Patient: Male, age 20
A 20-year-old man presented to the ED of Hospital Regional Lambayeque on July 18, 2020. He denied any previous disease, but had been incarcerated for almost two years before admission. He presented for six months before admission with fever, productive cough, abdominal pain, nausea and weight loss. One week before admission, he initiated with colicky abdominal pain, nausea, vomiting, and anorexia for three days. One day before admission, abdominal pain turned into intense and diffuse, and fever, persistent vomiting, and absence of passage of flatus and feces were added.
 Physical examination at admission. The patient was emaciated and mildly dehydrated; blood pressure: 100/60 mmHg, respiratory rate: 20 breathes per minute, heart rate 136 beats per minute, temperature: 37.9  C, and oxygen saturation: 95% at room air. Absent breathe sounds and dullness in both lung bases. Tachycardia. Distended and painful abdomen, bowel sounds diminished in frequency, McBurney's and Blumberg's signs were positive. Awake and oriented patient, no focal deficit, no meningeal signs.
 Evolution. After admission, acute abdomen due to appendicitis was diagnosed. Symptomatic treatment was initiated and preoperative exams and plain chest and abdominal x-ray were ordered, which showed significant bilateral pleural effusion and ascites. Three hours after admission, the patient was transferred to the operating room. During exploratory laparotomy "multiple cerebroid nodules scattered through parietal and visceral peritoneum, small bowel, colon and epiploon; and plenty of ascitic fluid were observed". The postoperative diagnosis was "carcinomatosis". After surgery, he was transferred to the ICU, and continued treatment with saline, noradrenaline, imipenem, metronidazole, sedation with midazolam, analgesia with fentanyl, and ventilatory support. Based on clinical data, risk factors, intraoperative findings, and chest x ray imaging, TB was suspected. Then, stains and cultures of multiple samples for Mycobacterium tuberculosis (MTB) and a contrast-enhanced tomographic scan of thorax, abdomen and pelvis were ordered ( Figure 5). Three days after surgery thoracocentesis was performed. Five days after surgery RT-PCR resulted positive for MTB in pleural fluid and quadruple anti-tuberculous treatment for MTB was initiated (the same scheme as Case 1). Ten days after surgery histopathology of epiploon was obtained, showing extensive caseous necrosis with granulomas and Langhans multinucleated giant cells. The patient died seven days after initiation of anti-tuberculous treatment due to refractory septic shock ( Figure 6). A serial ZN smear for AFB in bronchial secretion, blood cultures, and urine culture, were negative. Serologies for HIV, HTLV-1, hepatitis B and C, and RPR/VDRL, were also negative.
Keywords: acute abdomen, cancer, gastrointestinal tuberculosis, neoplasm, tuberculosis, tuberculous peritonitis
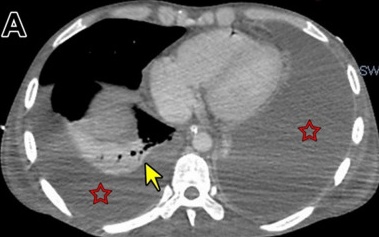
Image caption: Contrast-enhanced computed tomography showing massive pleural effusion (red stars) with consolidation of both lungs (yellow arrows) (A and B).